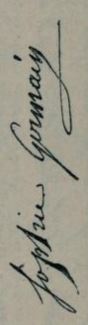
Signature of: sophie germain